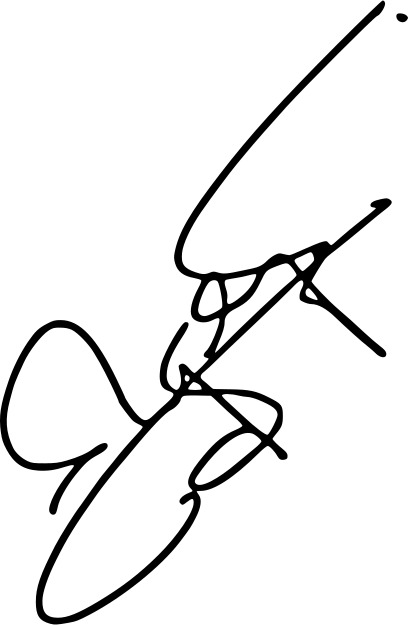
Signature of: elif şafak